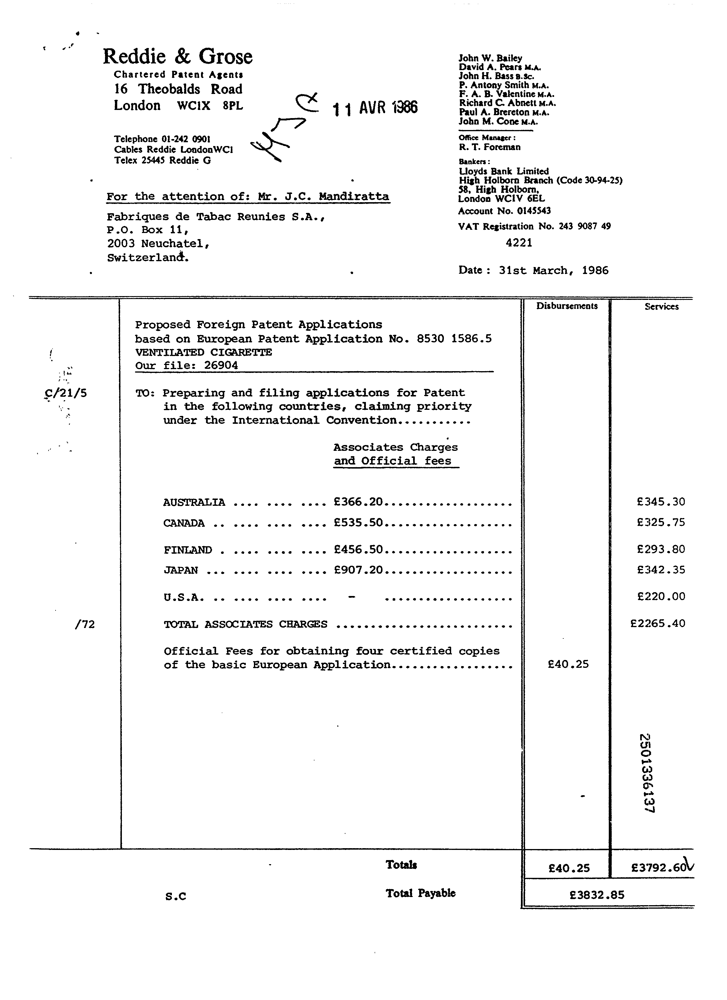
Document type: Invoice